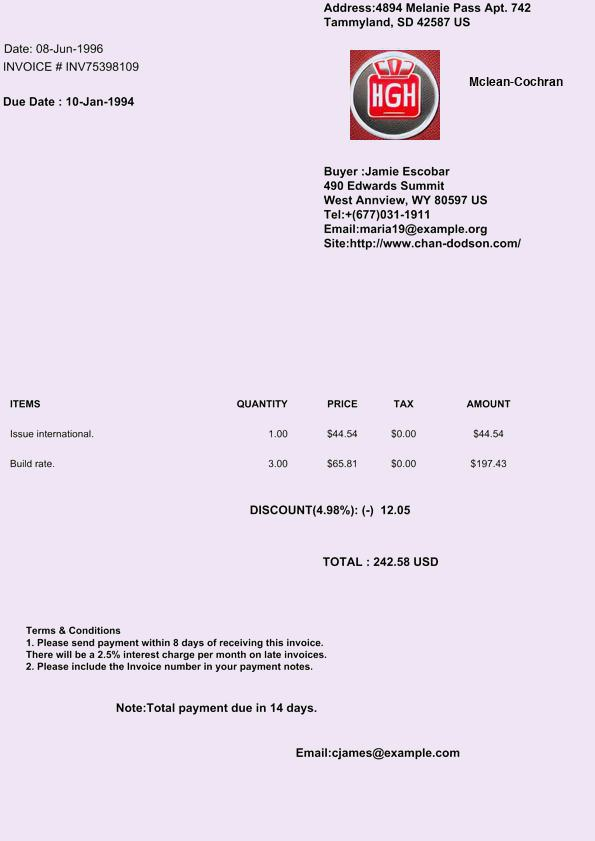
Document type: Invoice